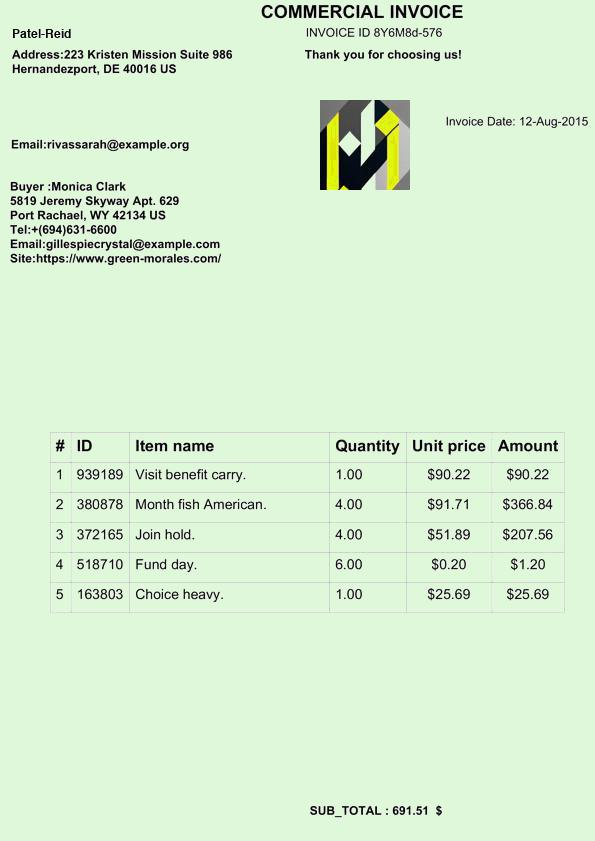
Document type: Invoice